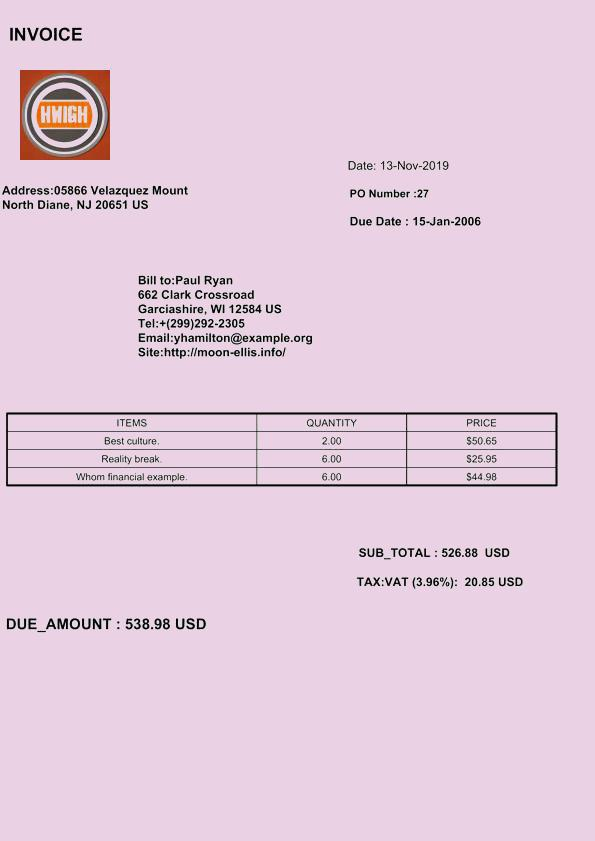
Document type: Invoice